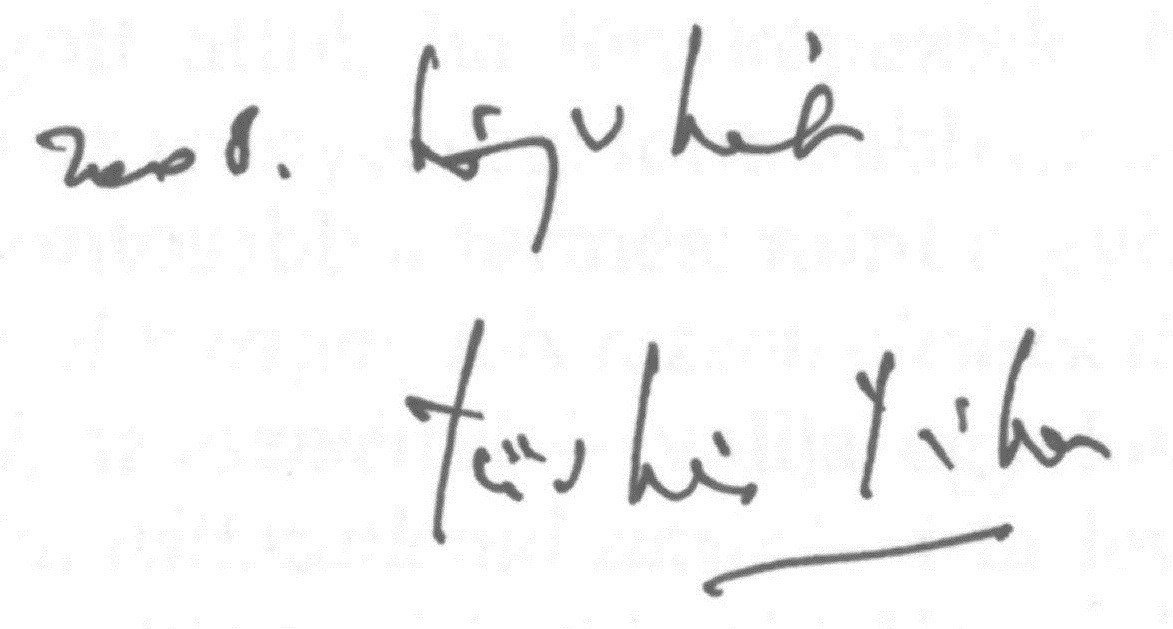
Signature of: tibor tüskés